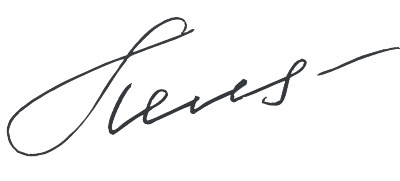
Signature of: svetlana peunova